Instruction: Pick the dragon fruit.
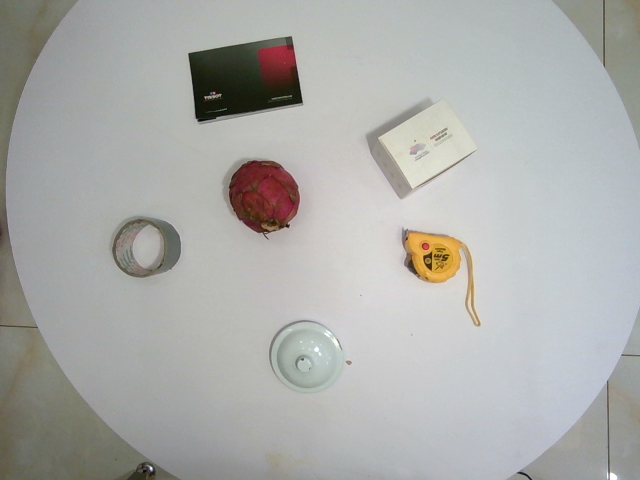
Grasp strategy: vertical